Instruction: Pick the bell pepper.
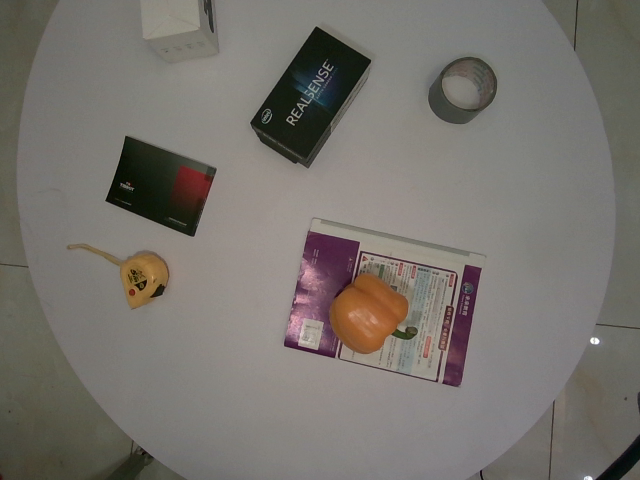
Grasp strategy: vertical